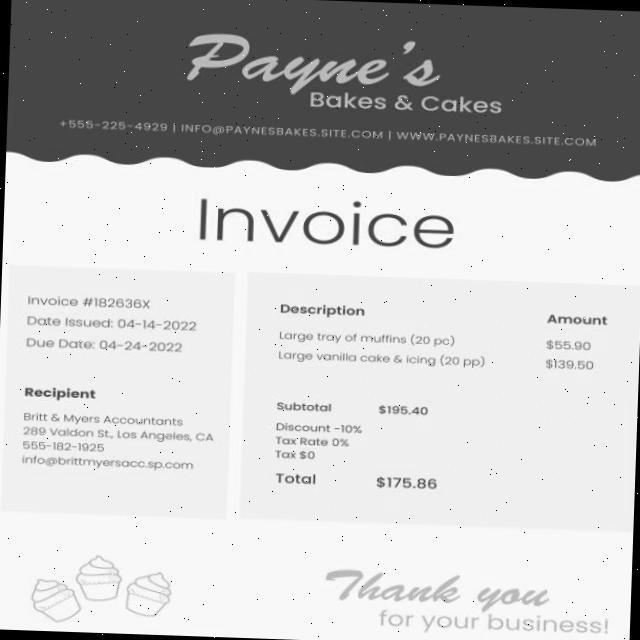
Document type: Invoice